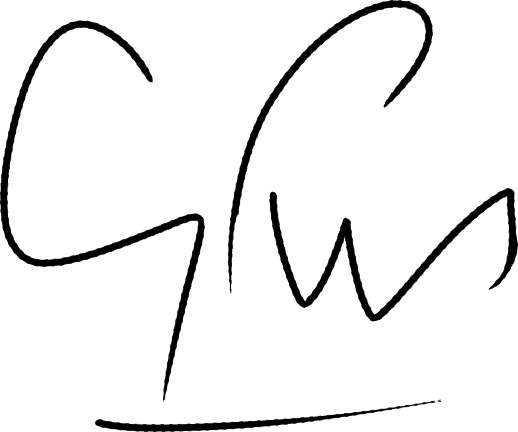
Signature of: georges perec